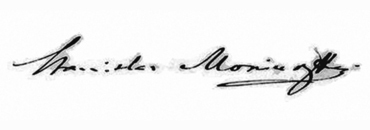
Signature of: stanisław moniuszko